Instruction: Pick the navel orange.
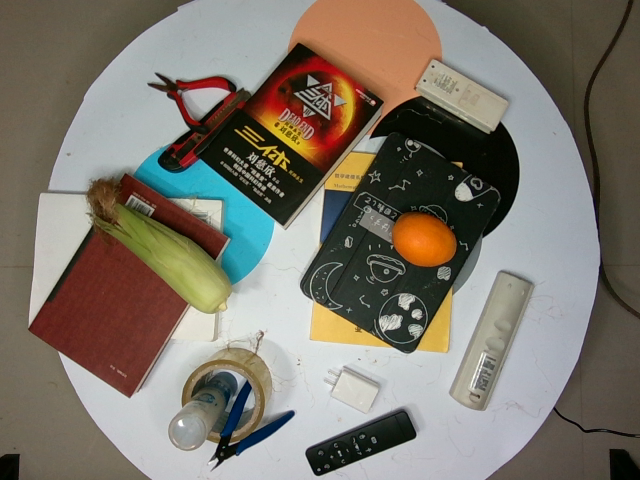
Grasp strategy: vertical